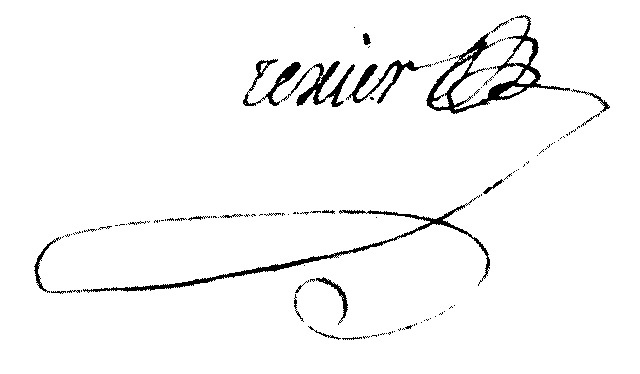
Signature of: nicolas jean rené texier